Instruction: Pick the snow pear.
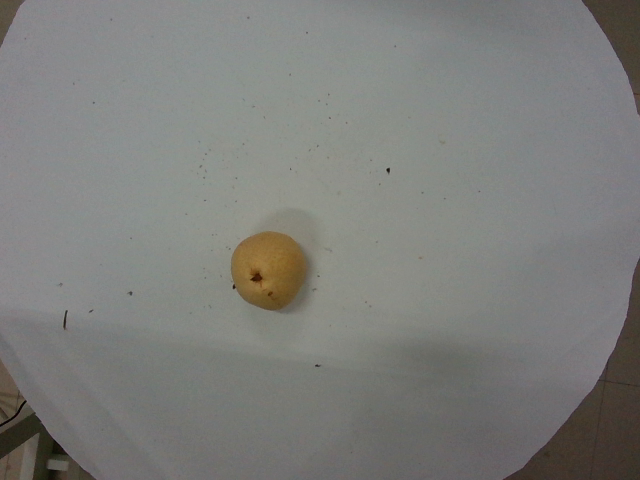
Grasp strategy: vertical